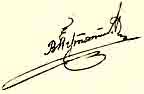
Signature of: vasily petrovich putyatin